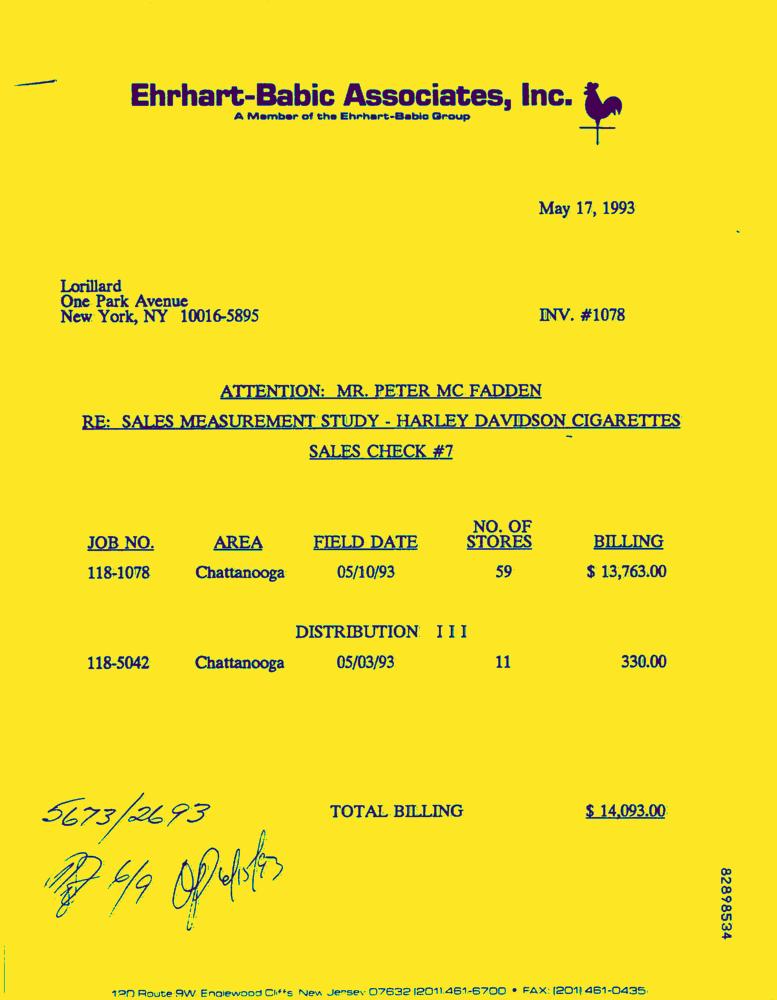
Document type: Invoice-Doc